Question: In what way does the history help explain the case?
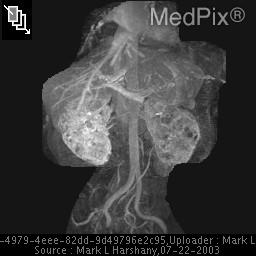
Answer: The patient's history of 41 y/o black male presented to the ER with atypical chest pain. is key in understanding the case.